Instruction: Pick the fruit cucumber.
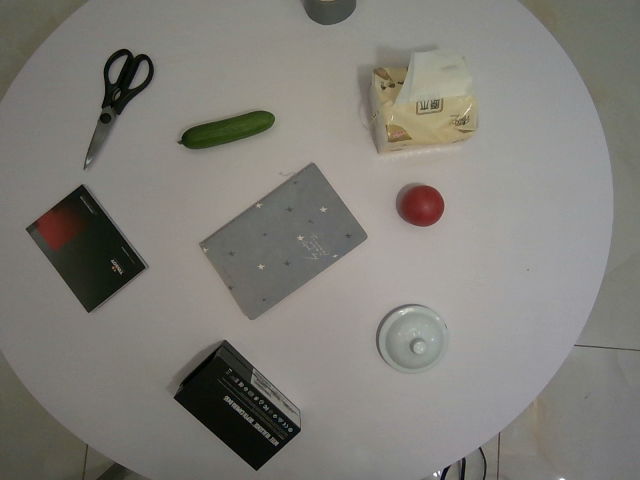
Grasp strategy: vertical